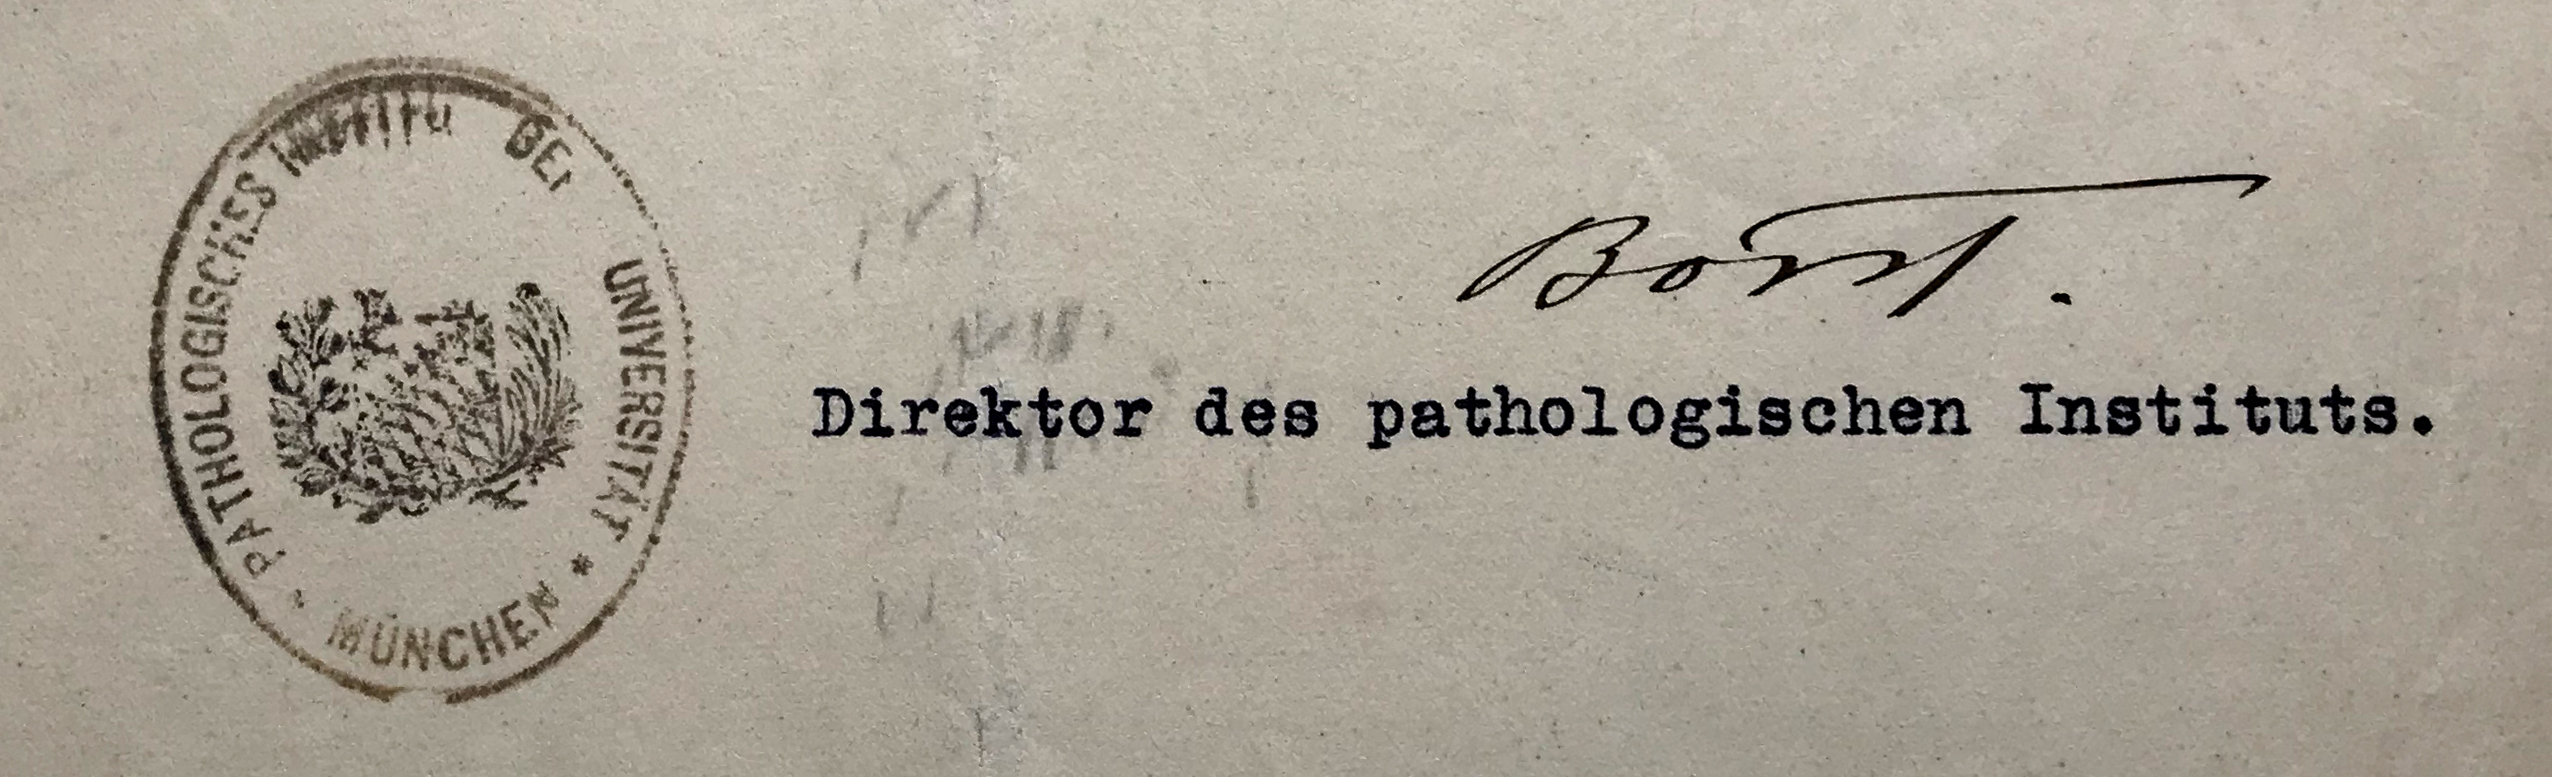
Signature of: maximilian borst